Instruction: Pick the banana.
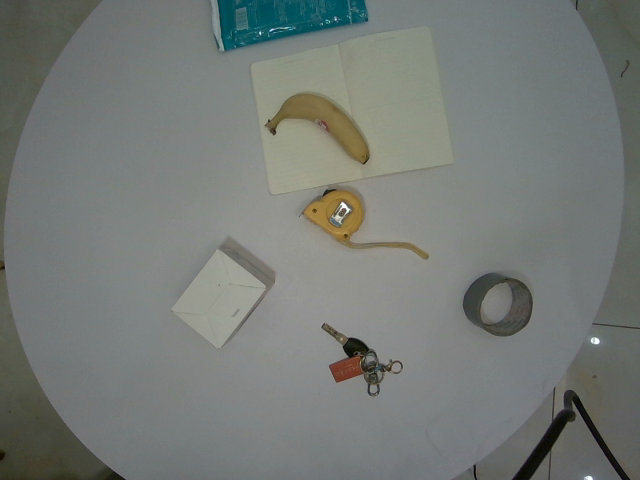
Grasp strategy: vertical